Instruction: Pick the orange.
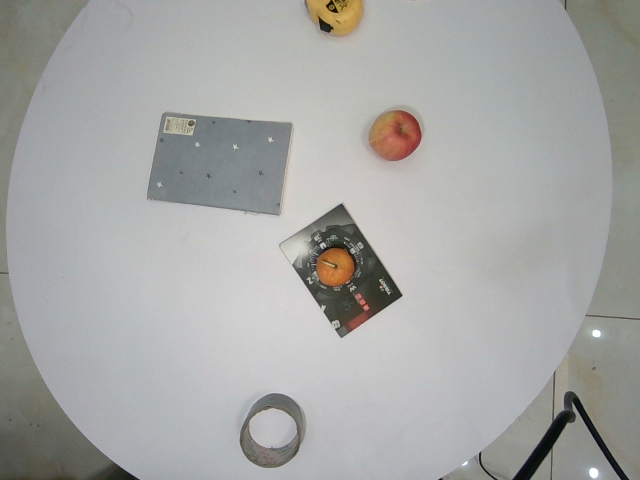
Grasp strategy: vertical